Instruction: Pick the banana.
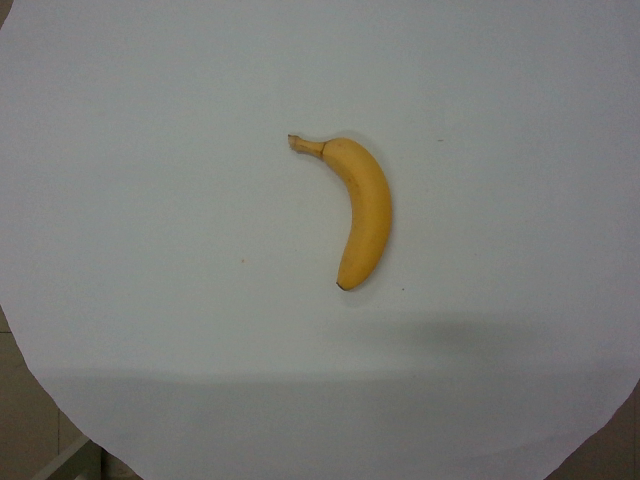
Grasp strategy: vertical